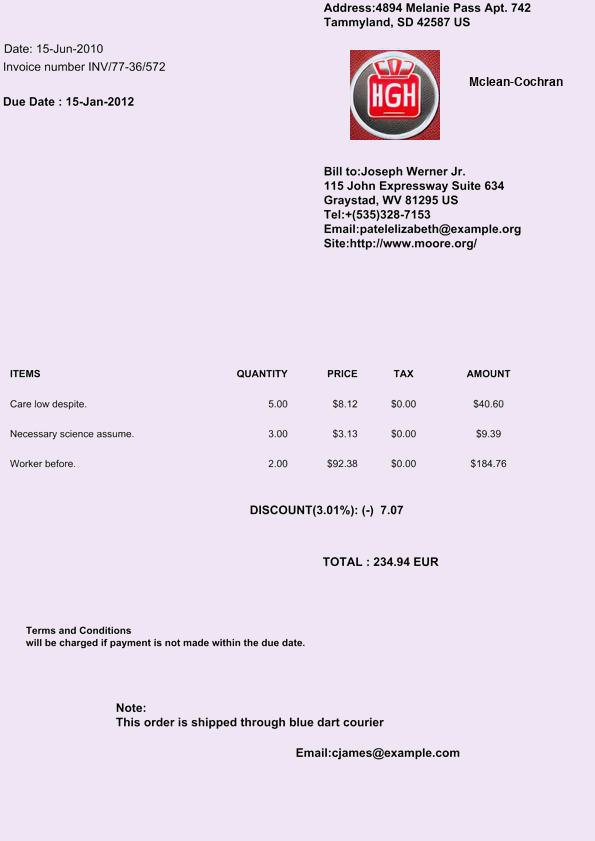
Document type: Invoice